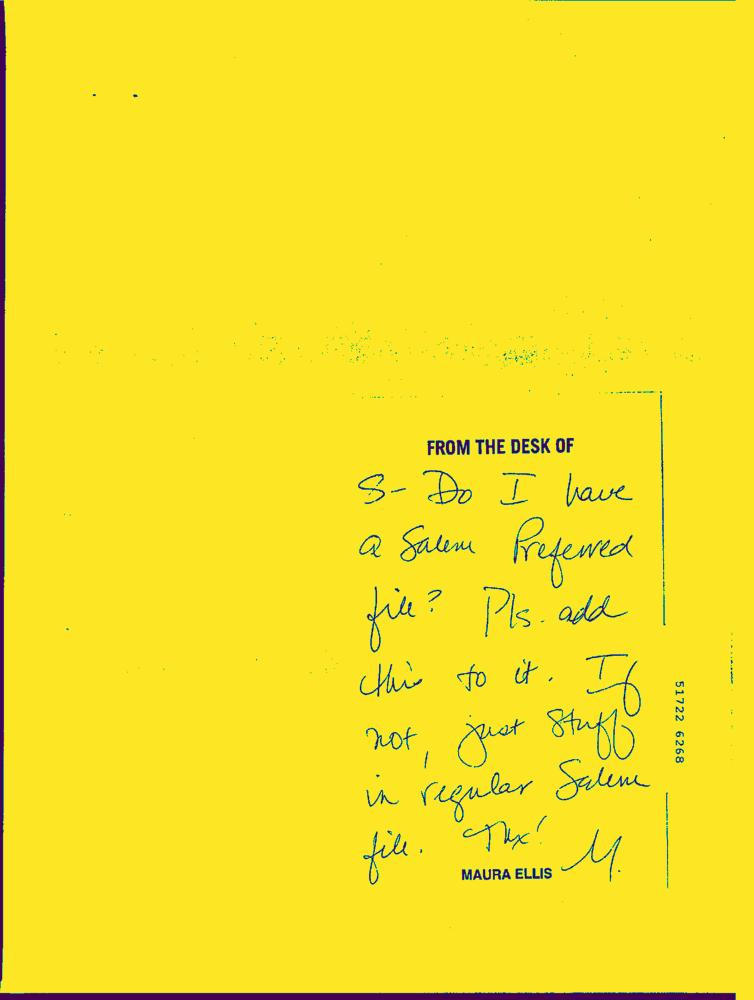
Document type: Hand-Written